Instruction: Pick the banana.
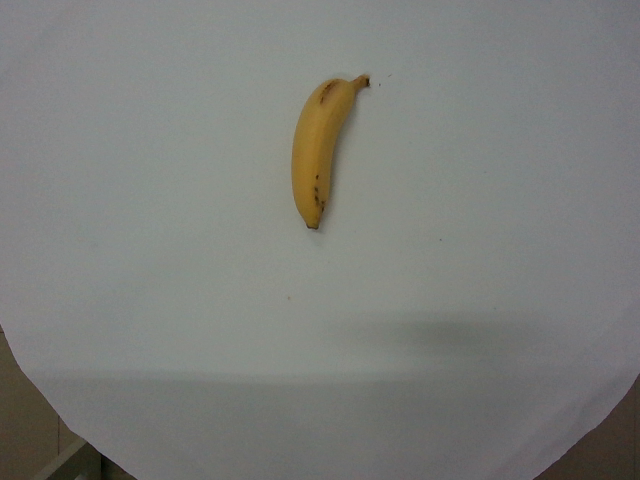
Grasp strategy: vertical